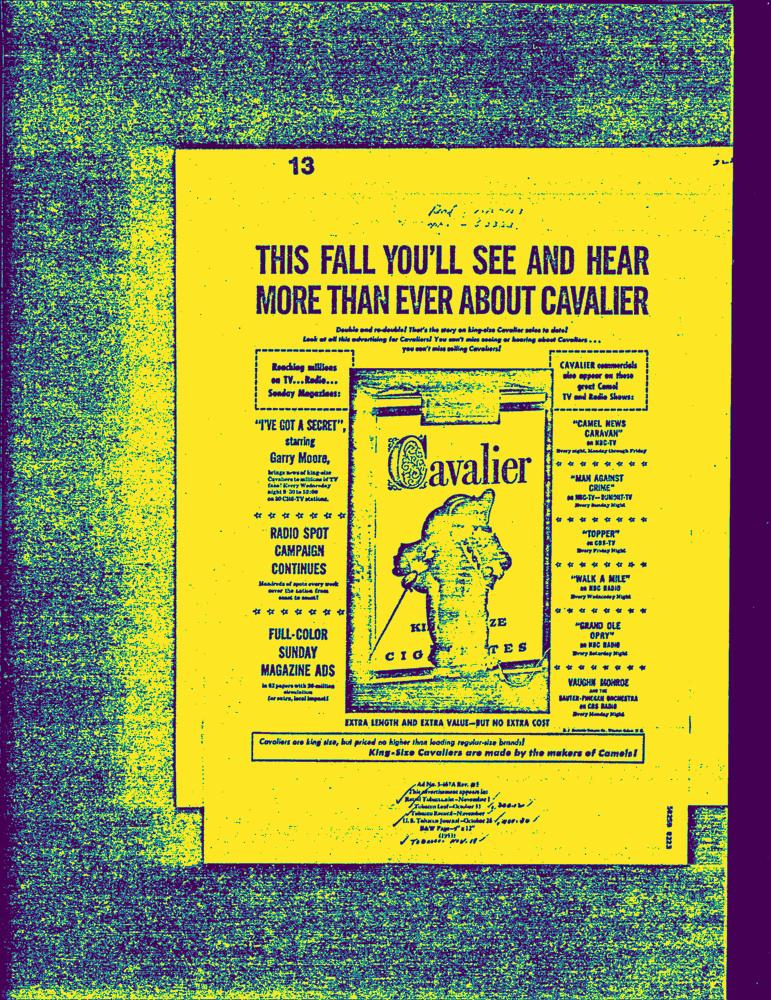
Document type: AD